Question: What appears to be the issue?
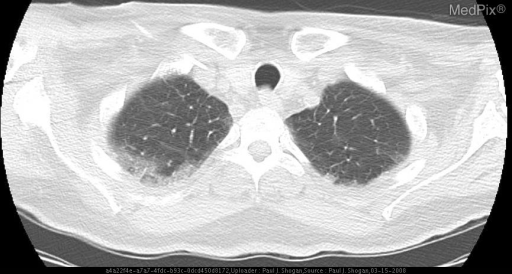
Answer: The findings suggest Admission radiography:  PA chest radiograph reveals a right subclavian central venous catheter with hypoinflated lung volumes and increased bibasilar ground glass opacities.

Contrast enhanced CT on admission:  Diffuse multilobar ground-glass opacities with sharp transitions between normal and abnormal lung, with interstitial thickening in a predominately lower-lobe distribution.

Hospital Day 2:  AP chest radiograph demonstrates a stable right subclavian venous catheter, with bibasilar reticulonodular ground glass opacities.

Hospital Day 6: AP chest radiograph from hospital day 6, reveals that the patient has been intubated, and has developed a spontaneous pneumomediastinum with extensive subcutaneous emphysema surrounding the neck.  There is no pneumothorax.  There are continued bibasilar reticulonodular ground glass opacities.

AP chest radiograph from hospital day 6, obtained later in the day secondary to new respiratory distress, reveals that the patient has developed a significant left sided pneumothorax, with persistent pneumomediastinum, bibasilar ground-glass reticulonodular opacities, and subcutaneous emphysema surrounding the base of the neck.  The patient’s support devices are stable when compared to the prior studies.

On hospital day 10 the patient experienced worsening respiratory distress, and an unenhanced CT of the chest was performed.

An axial image at the level of the aortic arch demonstrates continued pneumomediastinum, and a left-sided pneumothorax.  There is a small right-sided pleural effusion, with persistent ground-glass opacities.

An axial image at the level of the hila demonstrates continued pneumomediastinum, and a left-sided pneumothorax.  There are persistent ground-glass opacities with focal areas of consolidation.

An axial image at the level of the right hemidiaphragm demonstrates continued pneumomediastinum, and a left-sided pneumothorax.  There are persistent ground-glass opacities with focal areas of consolidation, and a small right-sided pleural effusion.. Unenhanced CT of the chest on admission demonstrates diffuse multilobar ground-glass opacities with sharp transitions between normal and abnormal lung, with interstitial thickening in a predominately lower-lobe distribution.. The patient might have a history of 60 year old male with tachypnea and tachycardia with high clinical concern for pulmonary embolus..